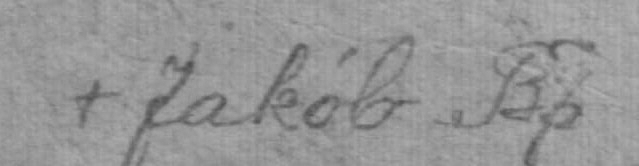
Signature of: maria jakub próchniewski